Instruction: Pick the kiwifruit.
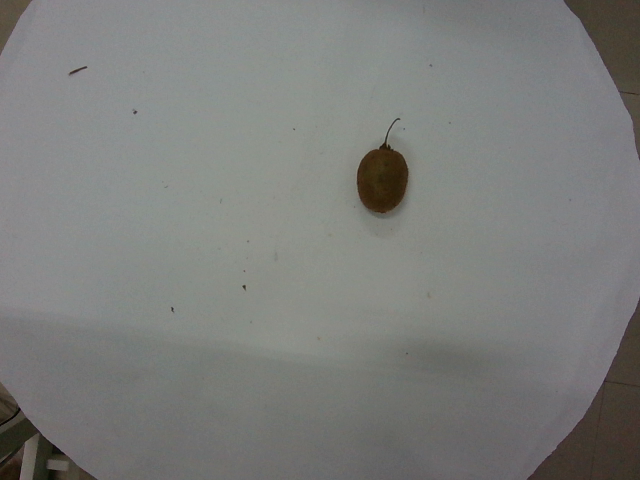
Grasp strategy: vertical